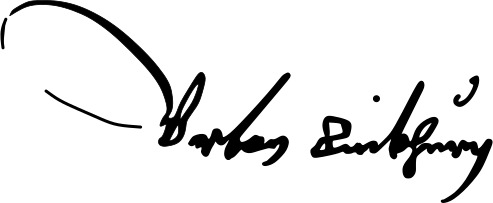
Signature of: urban ainkhürn